Question: What is the main concern?
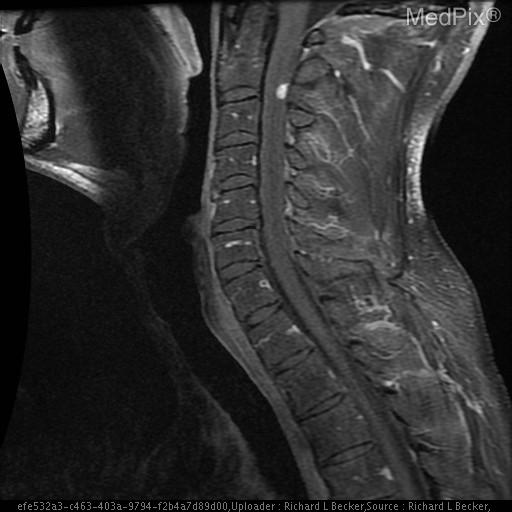
Answer: The findings suggest Focal, well-defined enhancing lesion in the posterior aspect of the cord at C2-C3, which replaces rather than displaces cord tissue.  Increased T2 signal within and thickening of the spinal cord from C1 to C5, consistent with surrounding edema. No involvement of adjacent bone or dura.. An intra-axial sharply defined uniformly avidly enhancing lesion in the posterior cord surface near the midline at C1-C2.  Replaces rather than displaces normal tissue.  No invasion of adjacent dura.. The patient might have a history of 43 y/o man evacuated from Africa with 1 month history of symptoms  – electric shock down the spine into the limbs with neck movement..